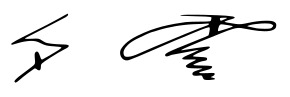
Signature of: adolf hitler